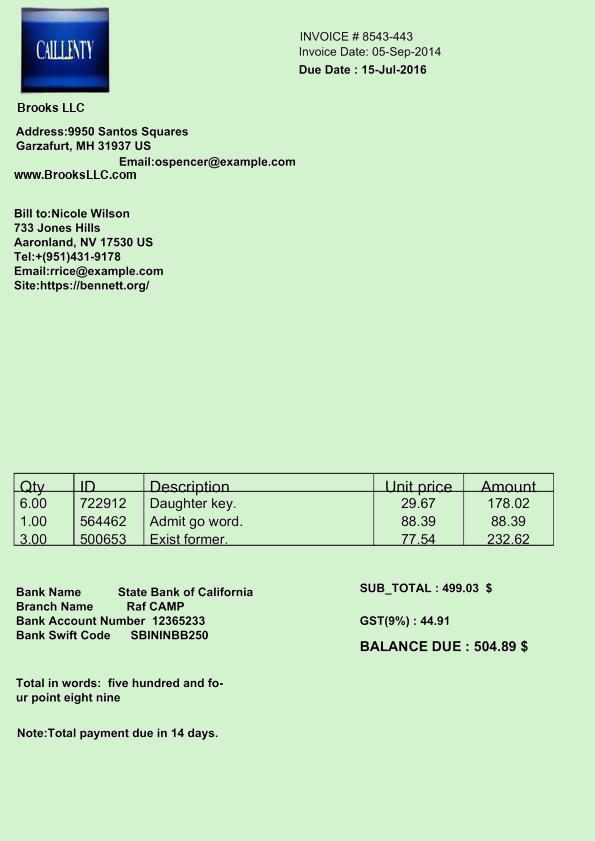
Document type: Invoice